Question: Which state is mentioned in the document?
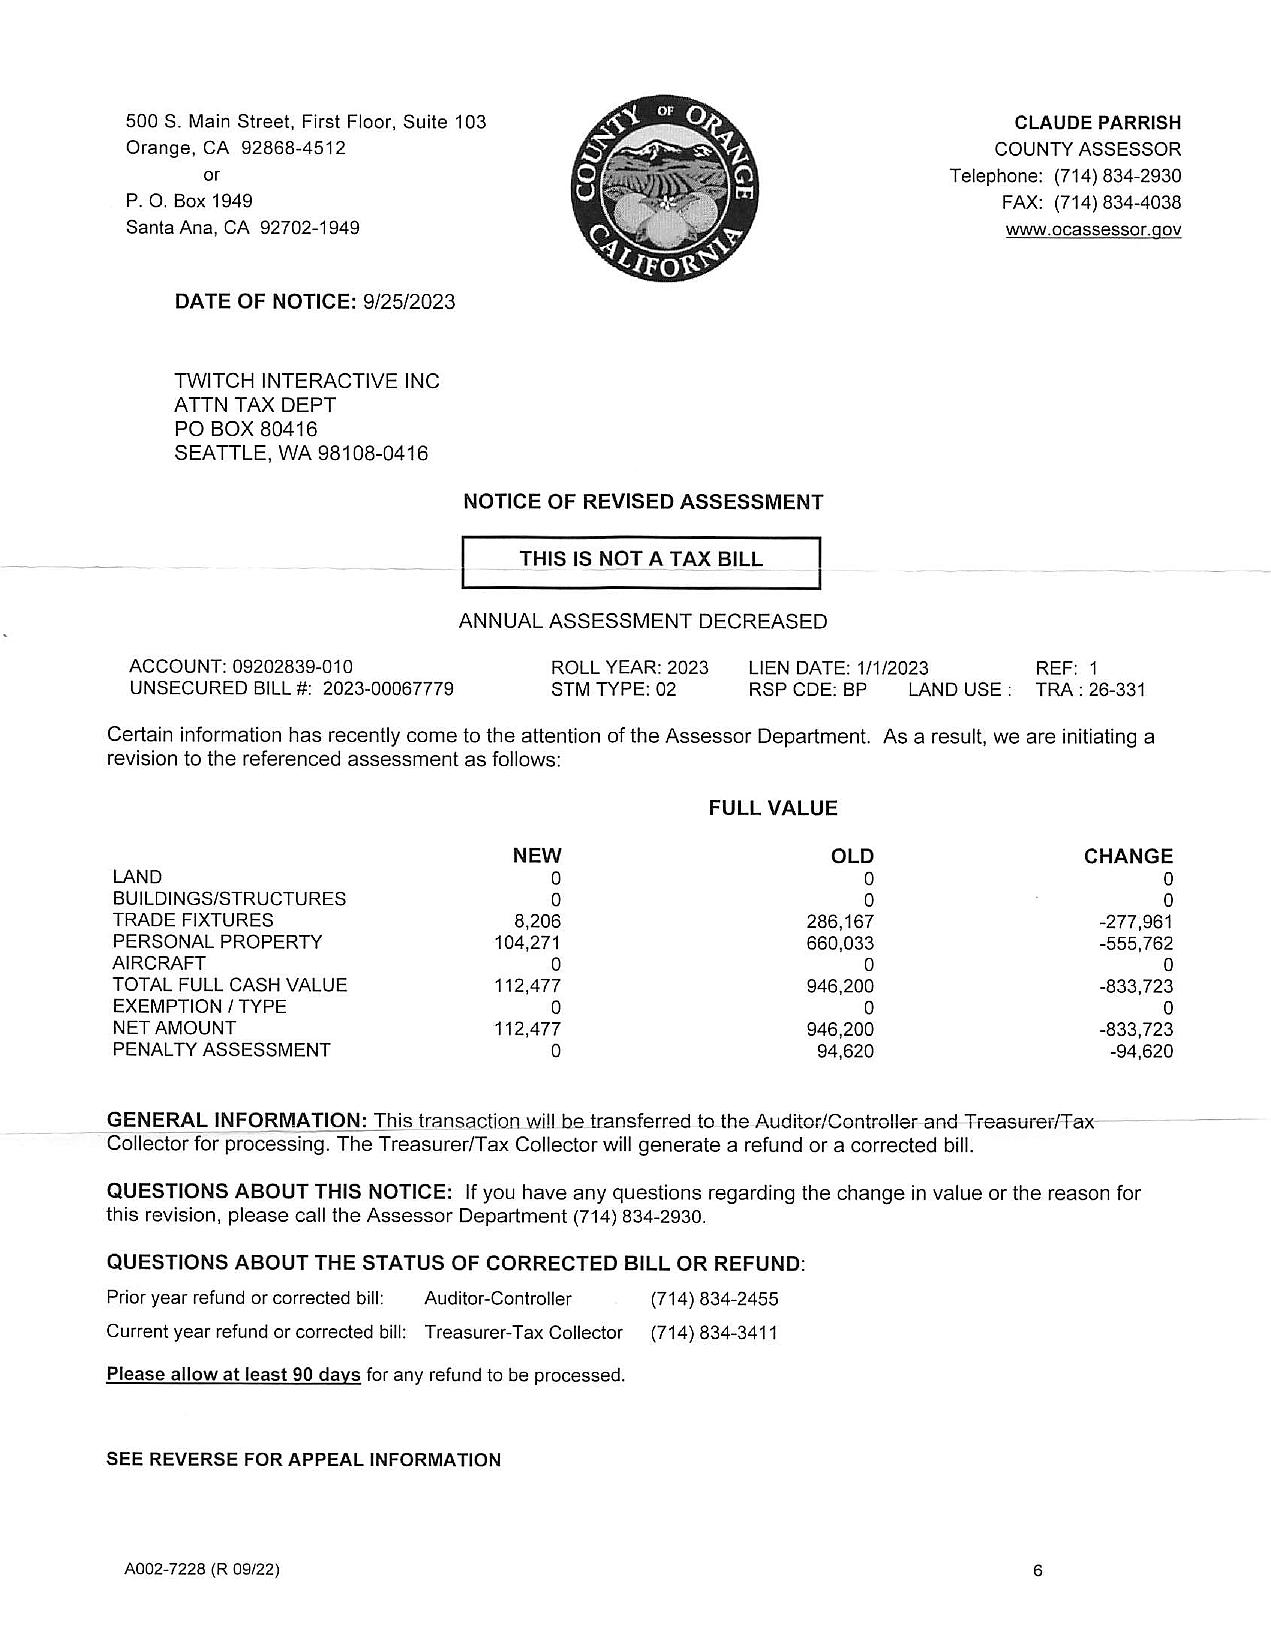
Answer: "California"